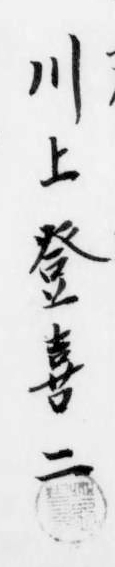
Signature of: tokiji kawakami